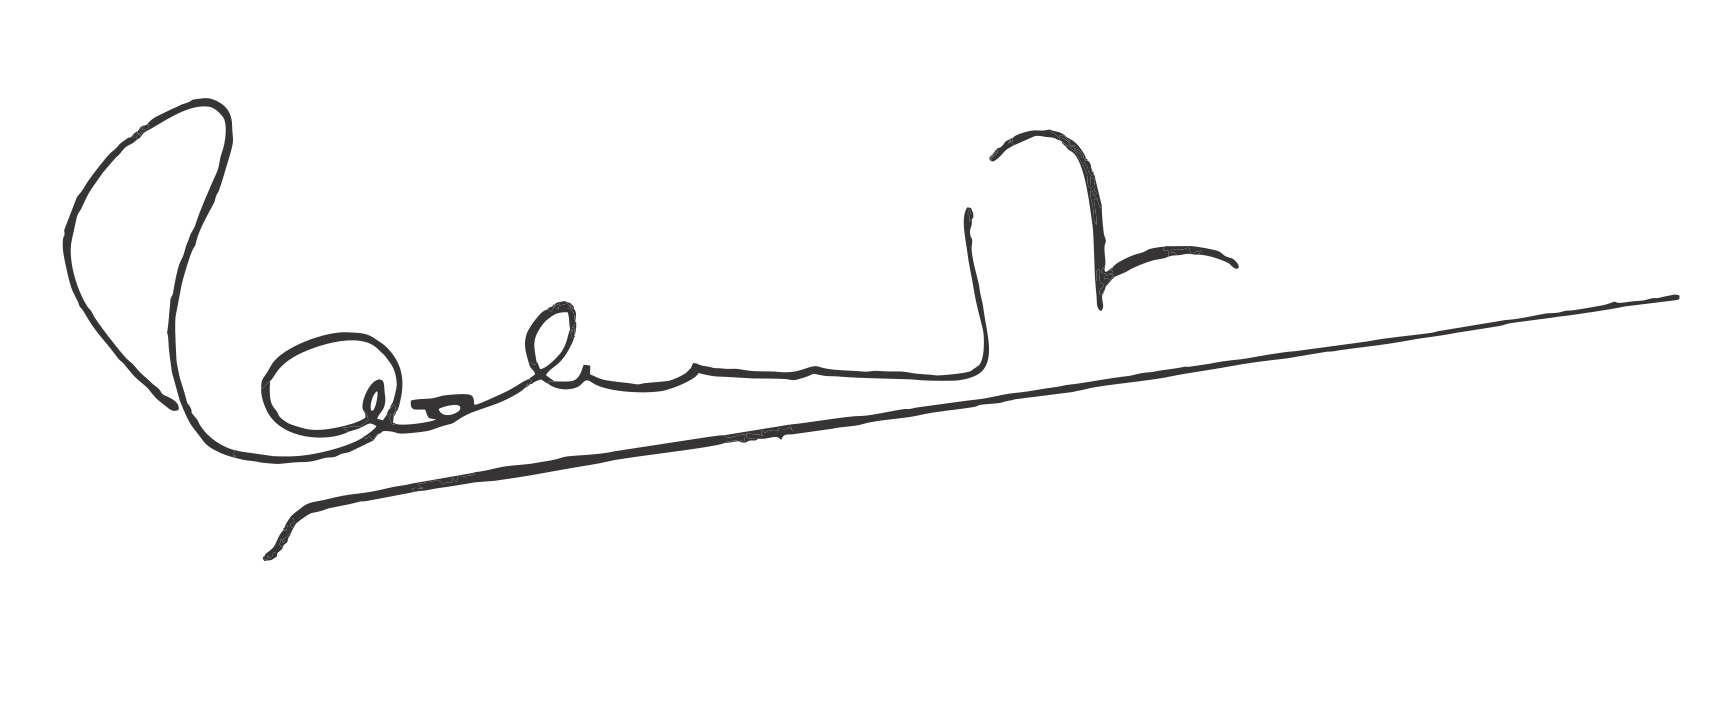
Signature of: rachmat kartolo